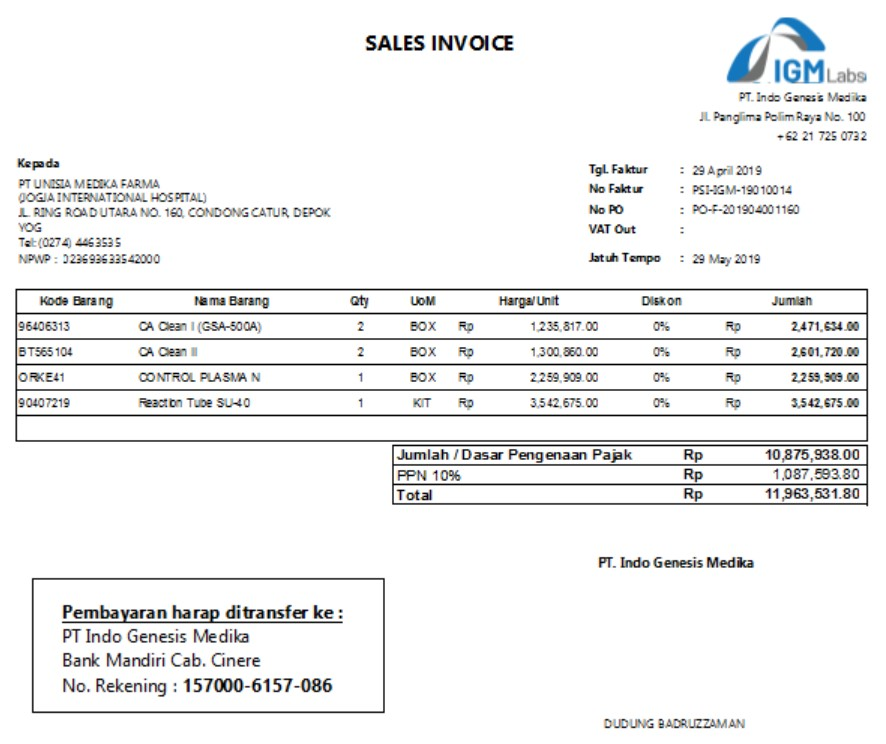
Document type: Invoice